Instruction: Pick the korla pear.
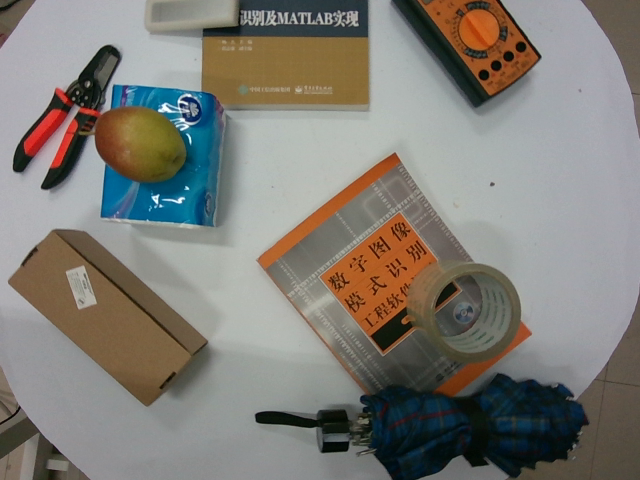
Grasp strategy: vertical